Question: What is the suspected problem?
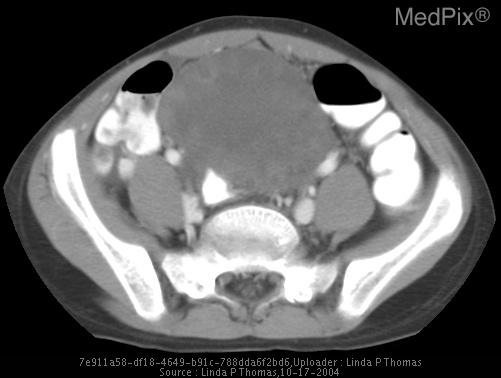
Answer: The findings suggest Contrast enhanced abdominal/pelvic CT with oral and rectal contrast performed first: Approximately 8 cm hetergeneous but predominantly low attenuation midline pelvic mass with multiple peripheral peripherally enhancing cysts or follicles. Anterior and rightward uterine deviation.
Normal left ovary. Normal appendix.

Limited transabdominal pelvic ultrasound performed next: Large midline hyperechoic pelvic mass with peripherally located cysts/follicles. Venous and arterial Doppler waveforms absent.. Axial CT with large midline hetergeneous but predominantly low attenuation mass with multiple peripheral peripherally enhancing cysts.. The patient might have a history of 10 year old girl with intermittent lower abdominal pain for approximately one month now presents with severe lower abdominal pain, anorexia and some vomitting. No fever.

The patient was premenarchal and not sexually active..